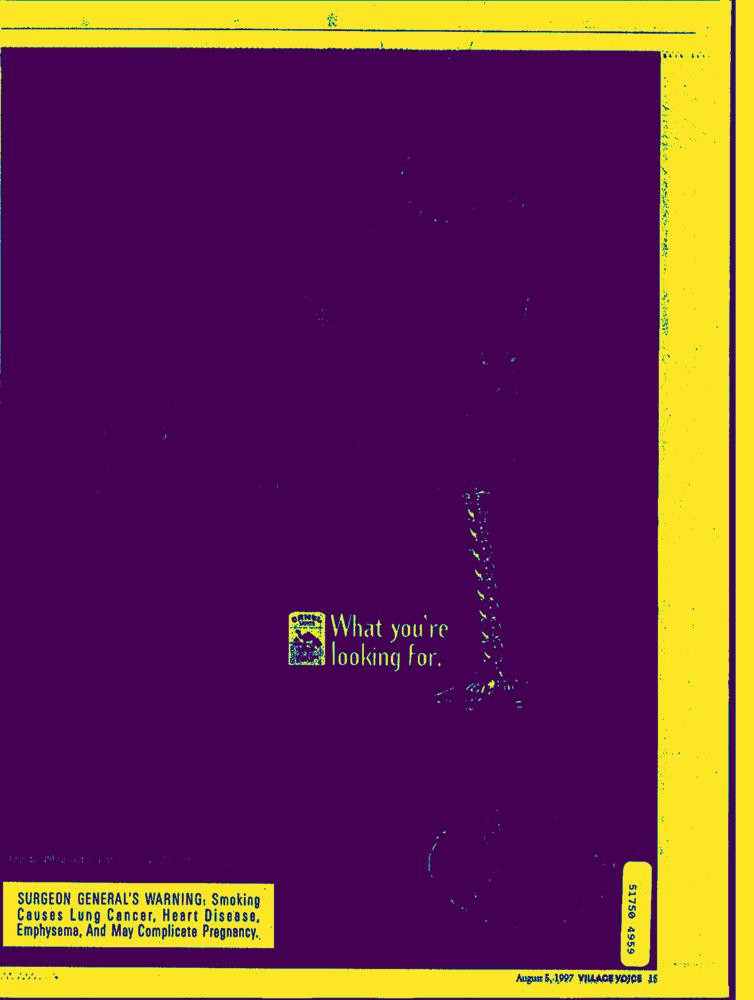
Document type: AD